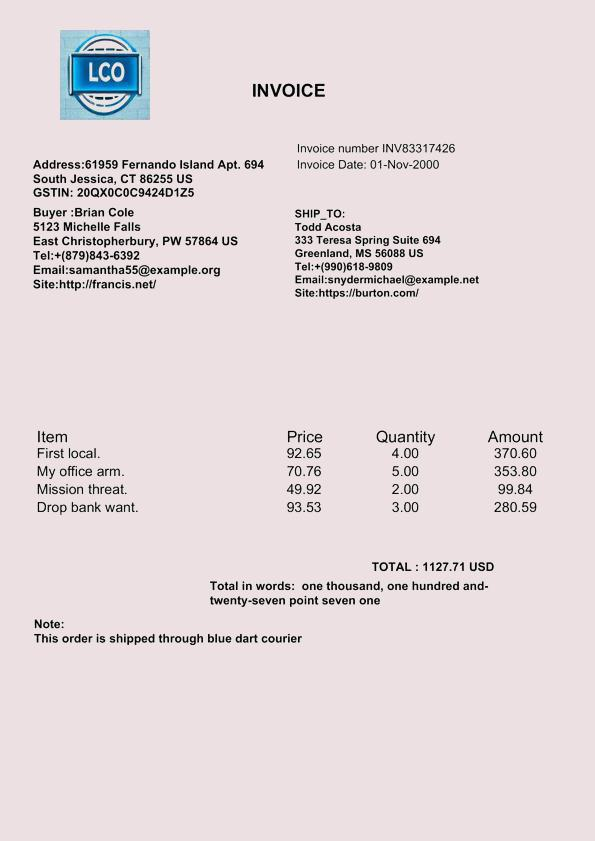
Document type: Invoice